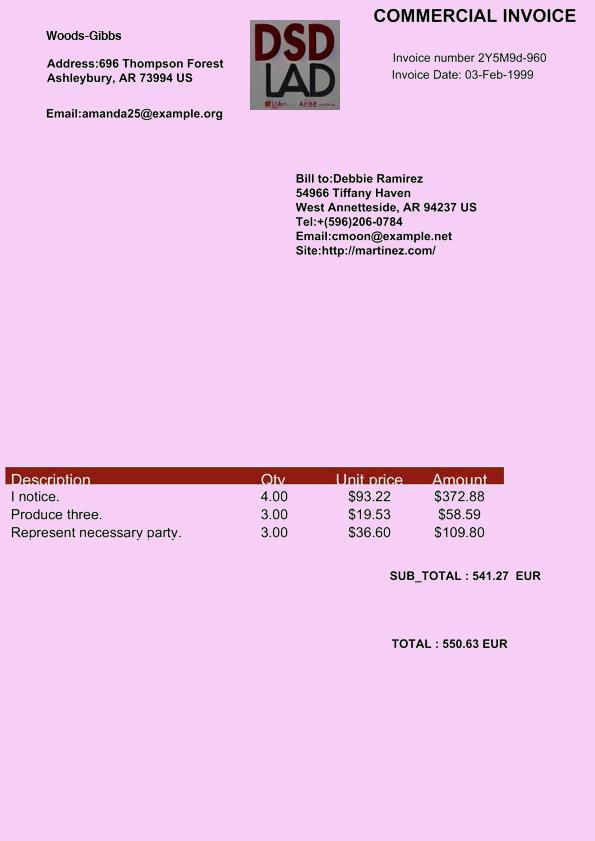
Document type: Invoice